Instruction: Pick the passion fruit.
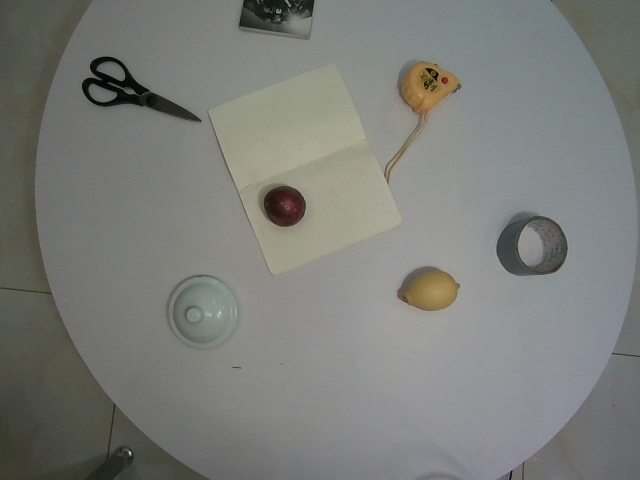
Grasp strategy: vertical